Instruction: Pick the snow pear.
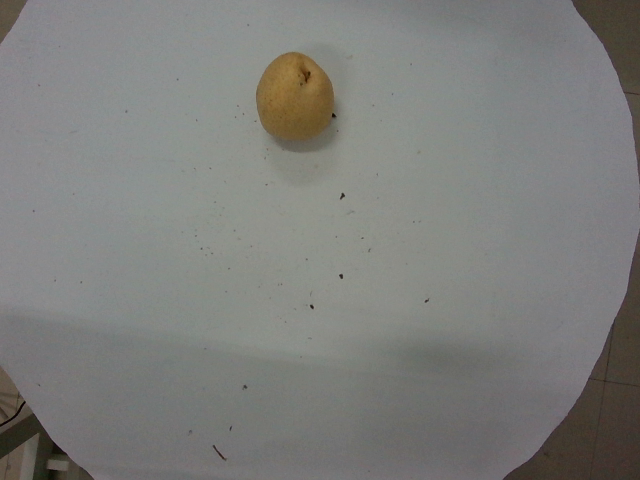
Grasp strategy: vertical